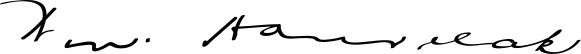
Signature of: william hawrelak